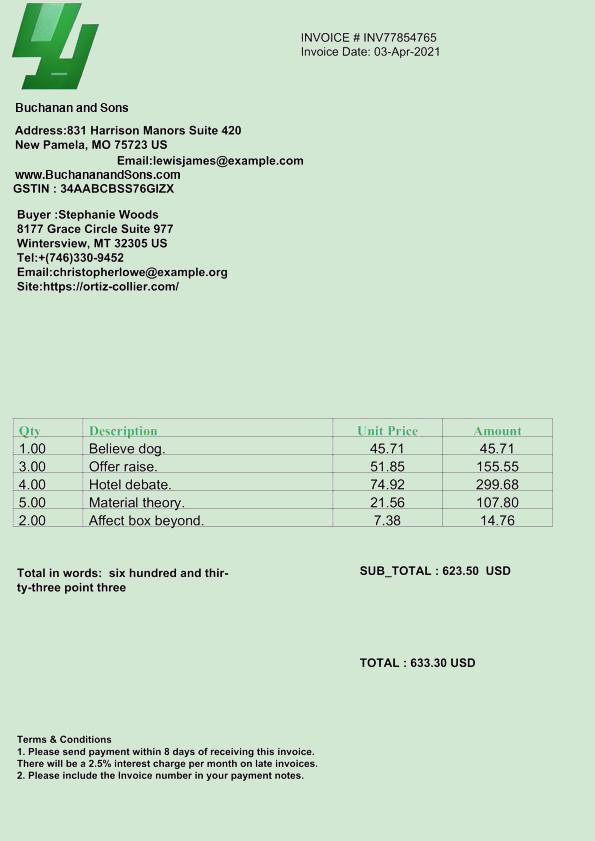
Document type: Invoice